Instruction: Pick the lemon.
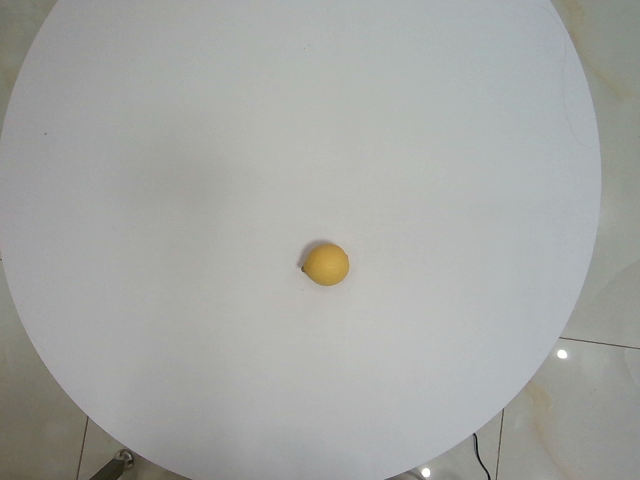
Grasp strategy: vertical